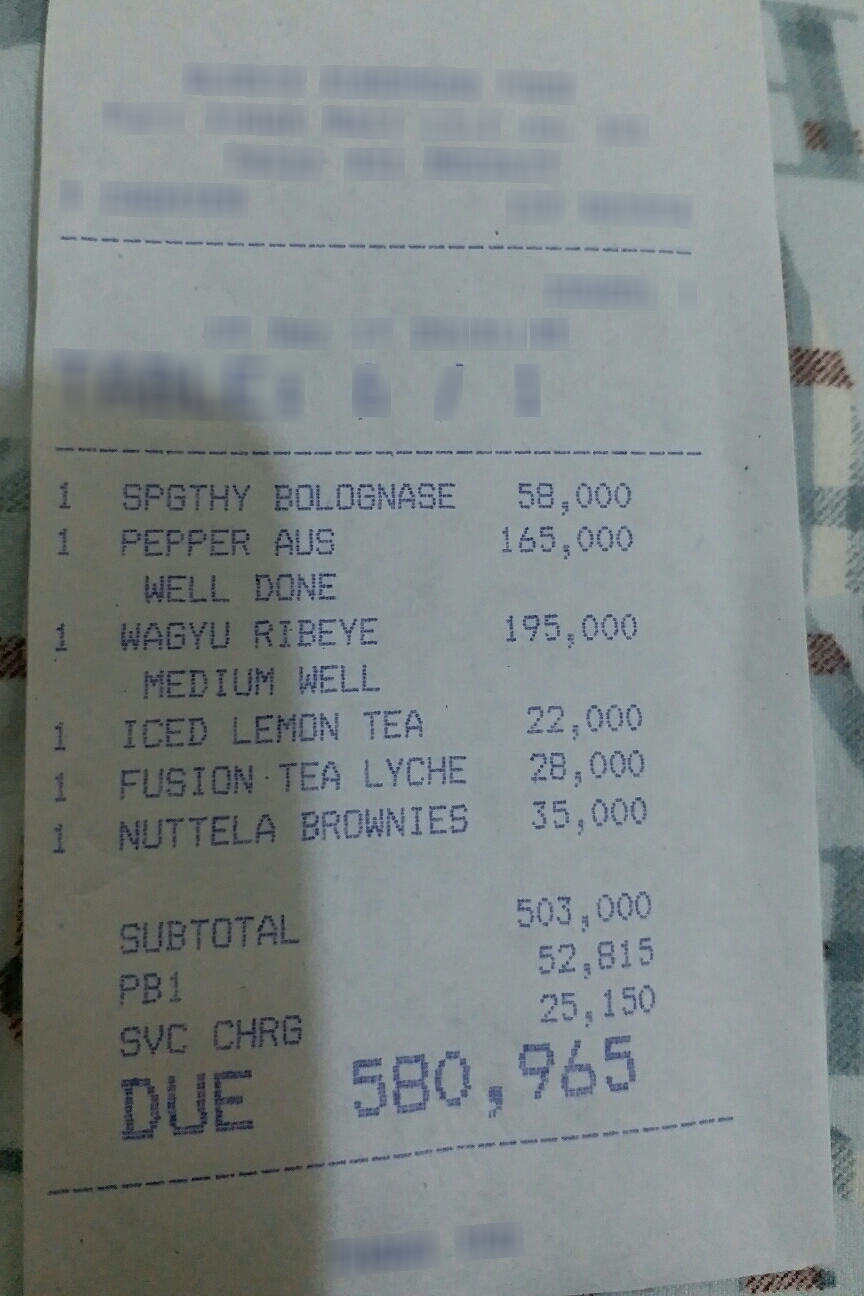
Number of items: 6
Subtotal: 503,000
Service charge: 25,150
Tax: 52,815
Total: 580,965
OCR text regions:
text: 1
text: SPGTHY
text: BOLOGNASE
text: 58,000
text: 1
text: PEPPER
text: AUS
text: 165,000
text: WELL
text: DONE
text: 1
text: WAGYU
text: RIBEYE
text: 195,000
text: MEDIUM
text: WELL
text: 1
text: ICED
text: LEMON
text: TEA
text: 22,000
text: 1
text: FUSION
text: TEA
text: LYCHE
text: 28,000
text: 1
text: NUTTELA
text: BROWNIES
text: 35,000
text: SUBTOTAL
text: 503,000
text: 52,815
text: PB1
text: SVC
text: CHRG
text: 25,150
text: DUE
text: 580,965